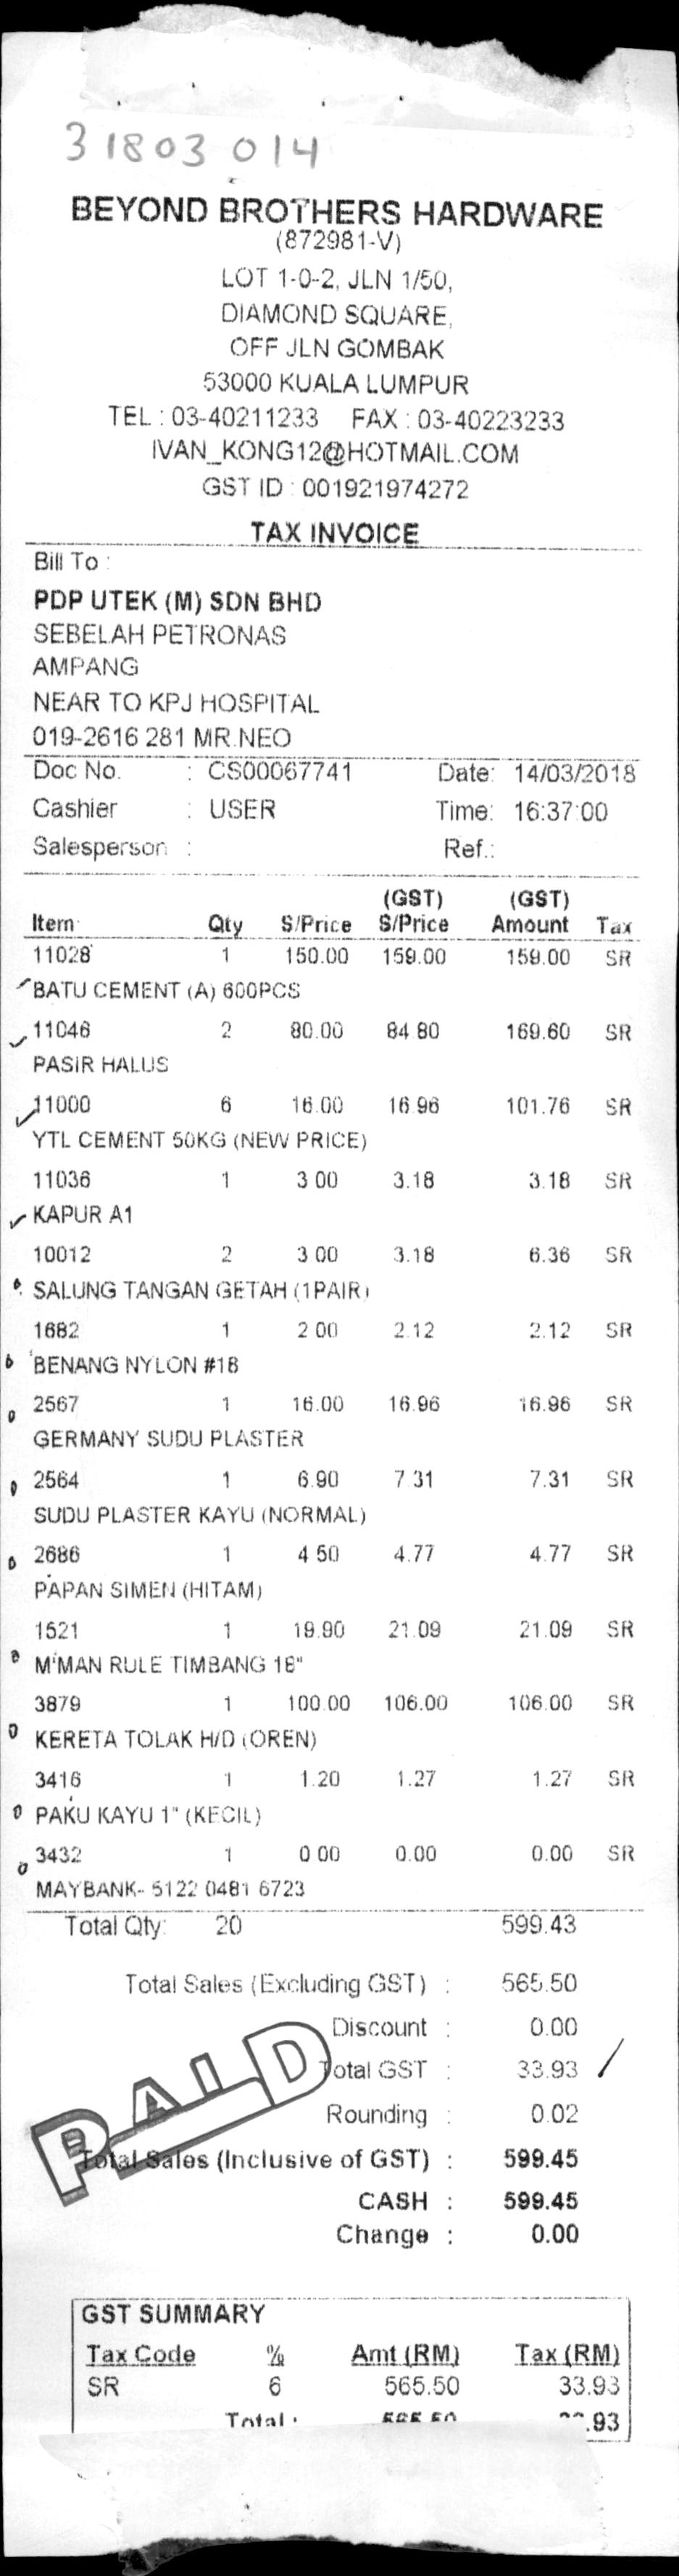
BEYOND BROTHERS HARDWARE
(872981-V)
LOT 1-0-2, JLN 1/50,
DIAMOND SQUARE,
OFF JLN GOMBAK
53000 KUALA LUMPUR
TEL: 03-40211233
FAX: 03-40223233
IVAN_KONG12@HOTMAIL.COM
GST ID: 001921974272
TAX INVOICE
BILL TO:
PDP UTEK (M) SDN BHD
SEBELAH PETRONAS
AMPANG
NEAR TO KPJ HOSPITAL
019-2616 281 MR.NEO
DOC NO.
: CS00067741
DATE: 14/03/2018
CASHIER
: USER
TIME: 16:37:00
SALESPERSON :
REF.:
ITEM
QTY
S/PRICE
(GST)
S/PRICE
(GST)
AMOUNT
TAX
11028
1
150.00
159.00
159.00
SR
BATU CEMENT (A) 600PCS
11046
2
80.00
84.80
169.60
SR
PASIR HALUS
11000
6
16.00
16.96
101.76
SR
YTL CEMENT 50KG (NEW PRICE)
11036
1
3.00
3.18
3.18
SR
KAPUR A1
10012
2
3.00
3.18
6.36
SR
SALUNG TANGAN GETAH (1PAIR)
1682
1
2.00
2.12
2.12
SR
BENANG NYLON #18
2567
1
16.00
16.96
16.96
SR
GERMANY SUDU PLASTER
2564
1
6.90
7.31
7.31
SR
SUDU PLASTER KAYU (NORMAL)
2686
1
4.50
4.77
4.77
SR
PAPAN SIMEN (HITAM)
1521
1
19.90
21.09
21.09
SR
M'MAN RULE TIMBANG 18"
3879
1
100.00
106.00
106.00
SR
KERRTA TOLAK H/D (OREN)
3416
1
1.2
1.27
1.27
SR
PAKU KAYU 1" (KECIL)
3432
1
0.00
0.00
0.00
SR
MAYBANK-5122 0481 6723
TOTAL QTY:
20
599.43
TOTAL SALES (EXCLUDING GST) :
565.50
DISCOUNT :
0.00
TOTAL GST :
33.93
ROUNDING :
0.02
TOTAL SALES (INCLUSIVE OF GST) :
599.45
CASH :
599.45
CHANGE :
0.00
GST SUMMARY
TAX CODE
%
AMT(RM)
TAX(RM)
SR
6
565.50
33.93
TOTAL
565.50
93